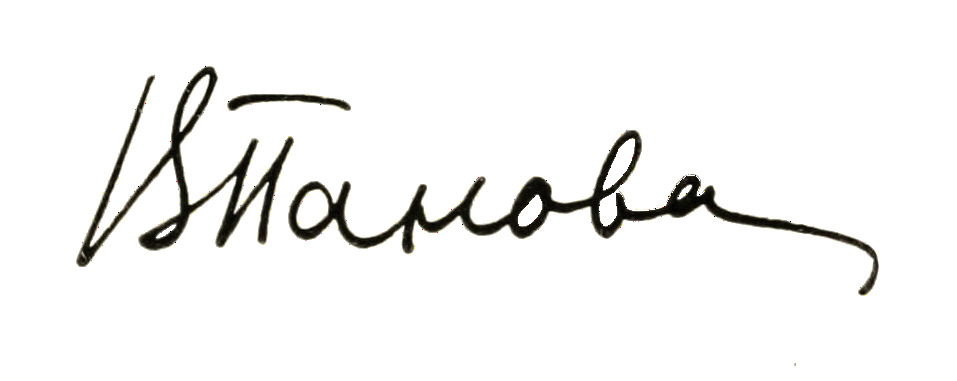
Signature of: vera panova